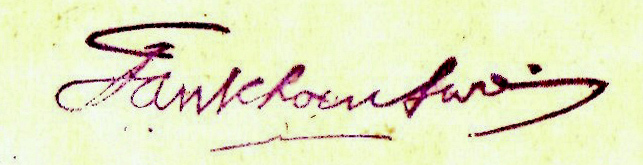
Signature of: tan khoen swie